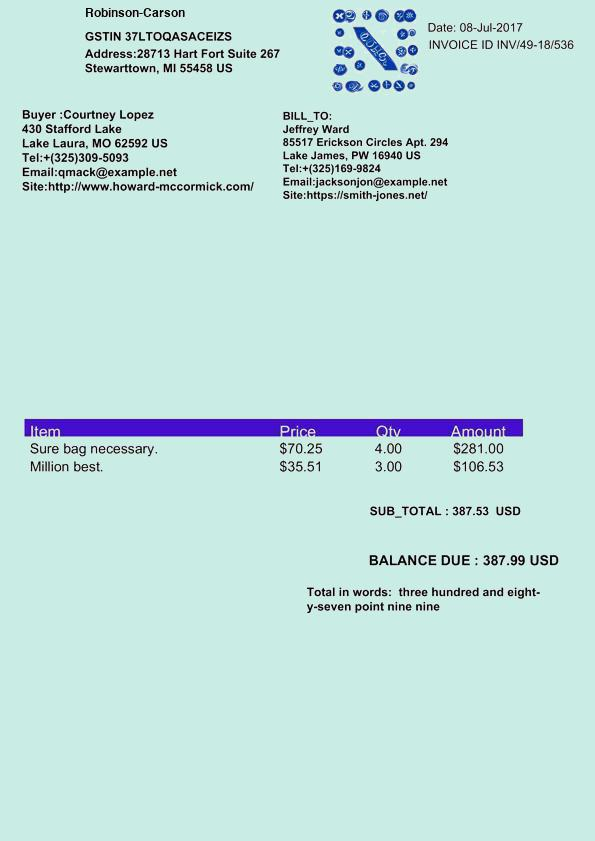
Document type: Invoice